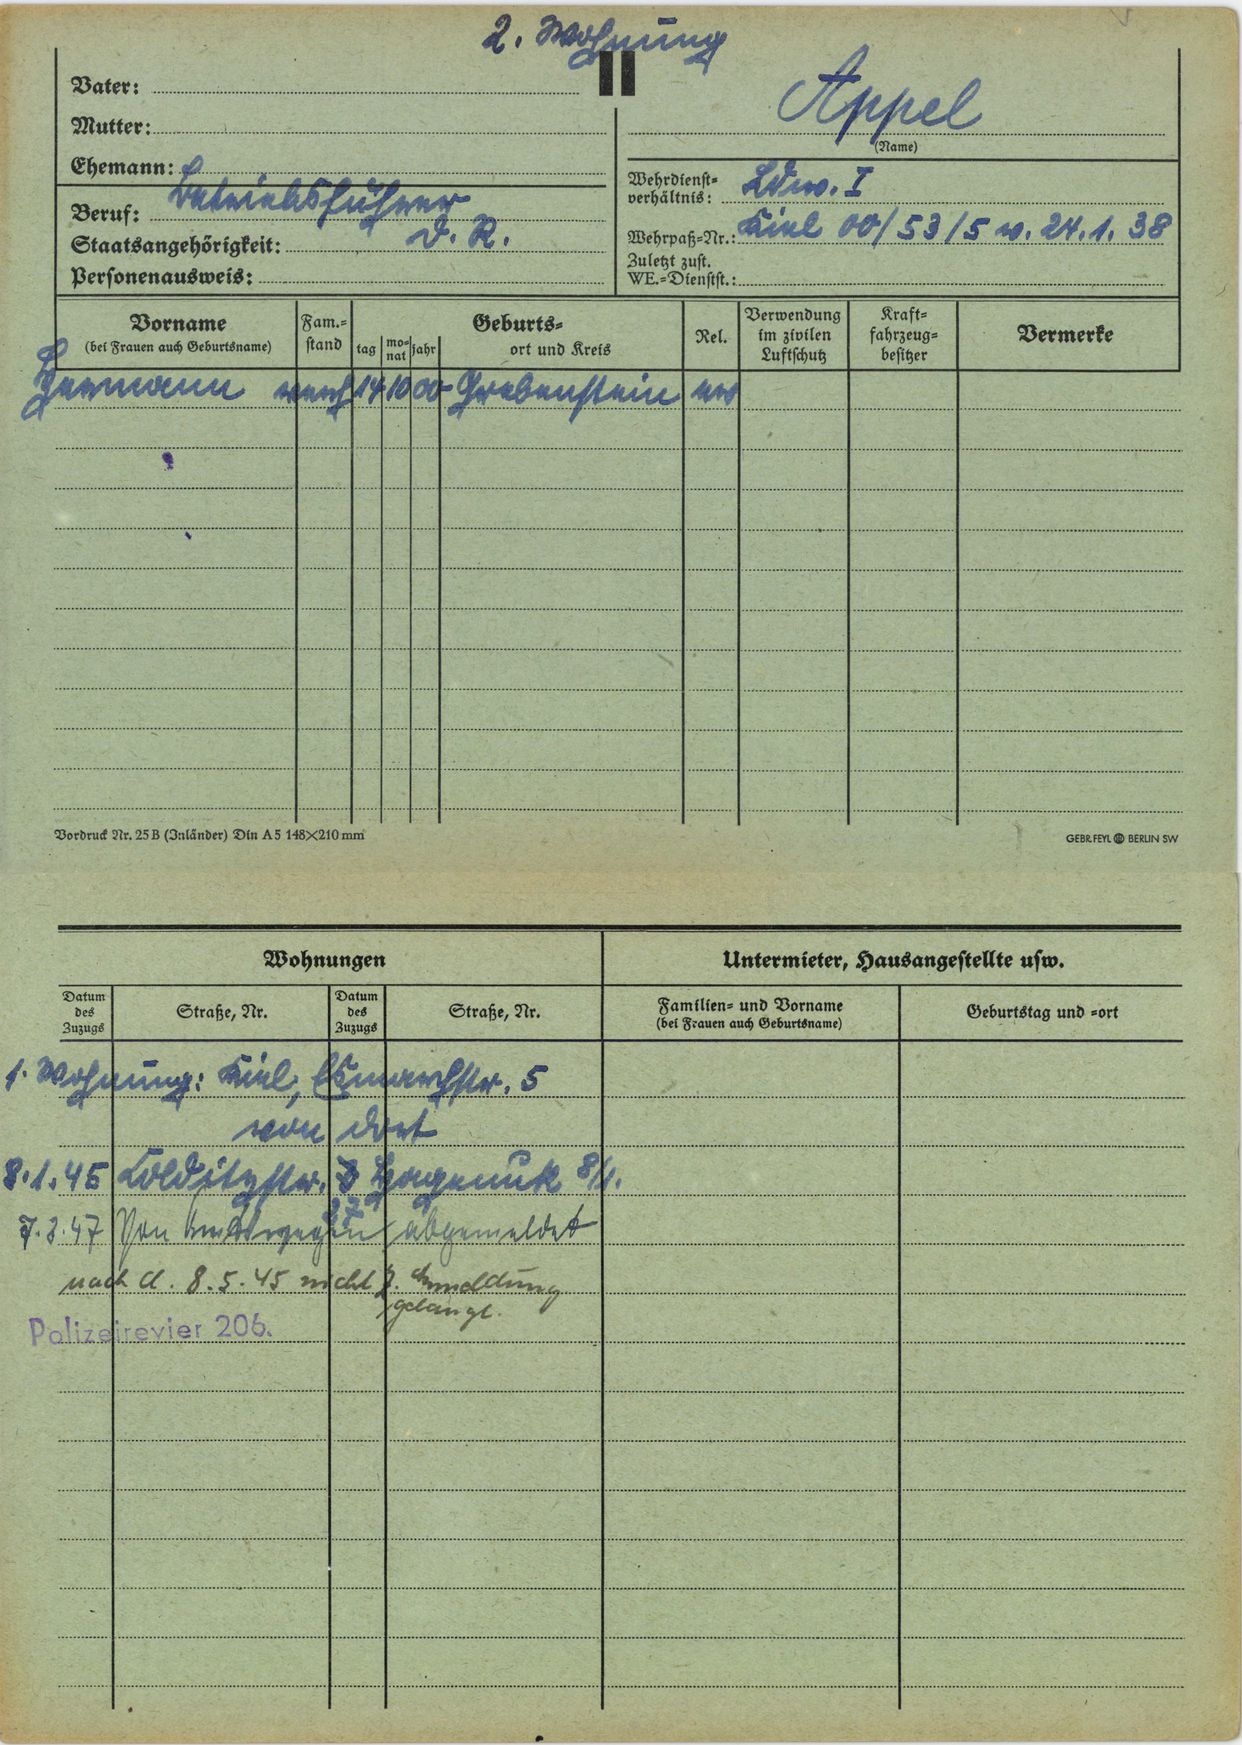
Appel